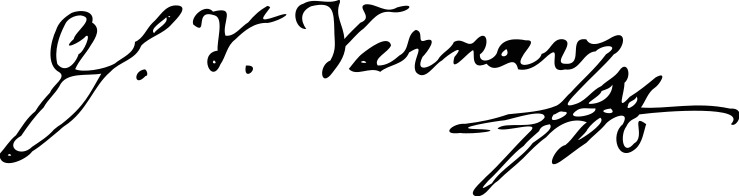
Signature of: scarlat vârnav